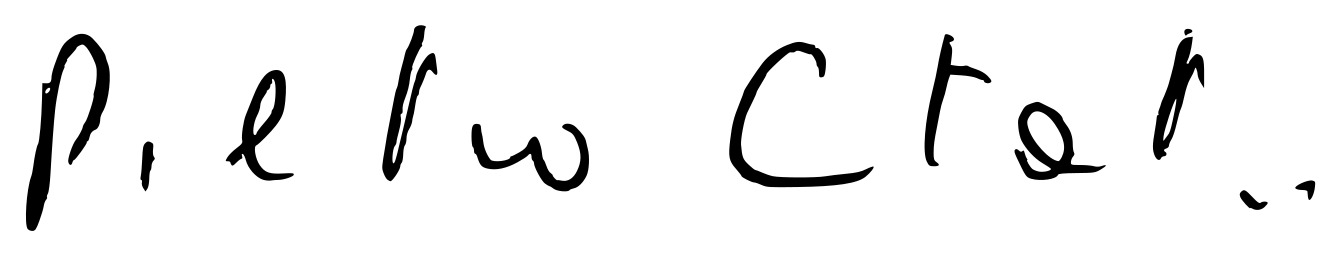
Signature of: pietro citati